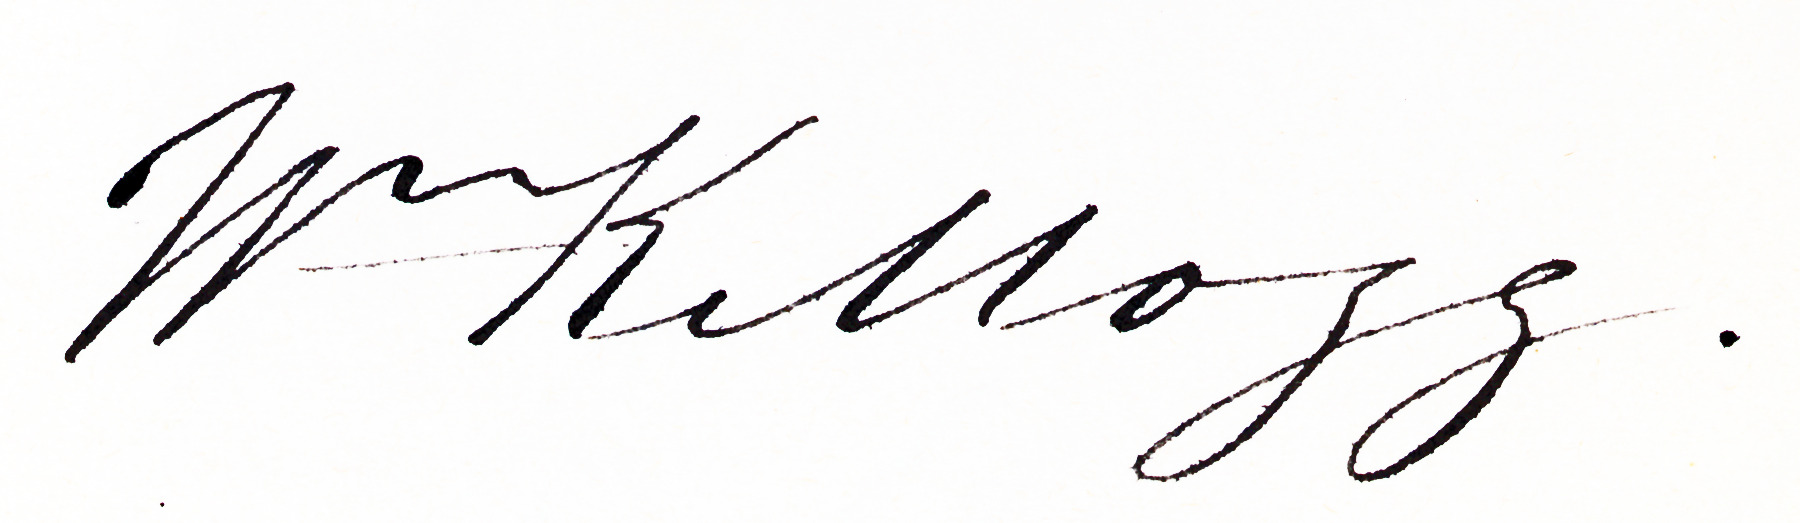
Signature of: william kellogg